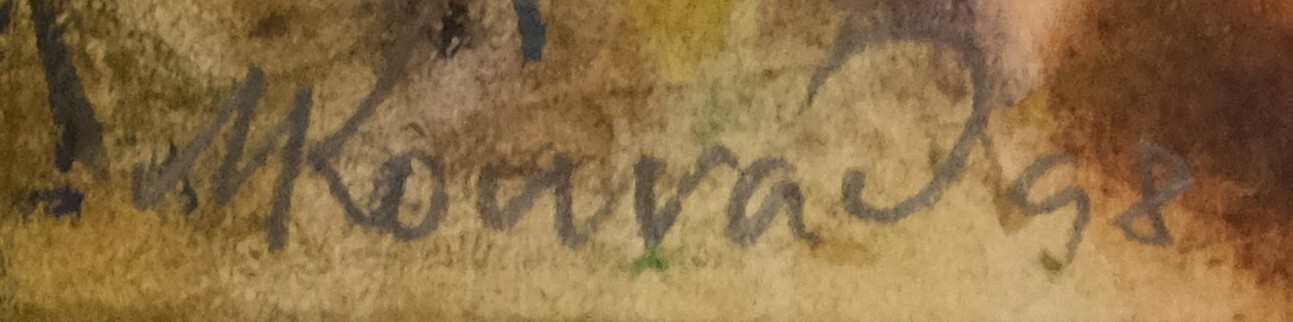
Signature of: miroslav konrád